Question: What could the diagnosis suggest?
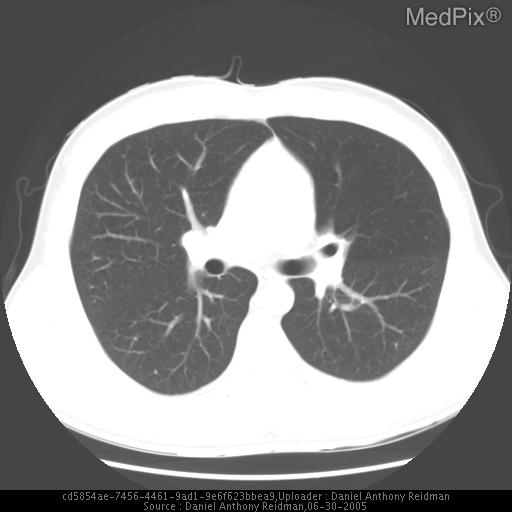
Answer: The possible diagnosis includes Neoplasm (benign or malignant. Unlikley mucous plug or foreign body given symptomatology..